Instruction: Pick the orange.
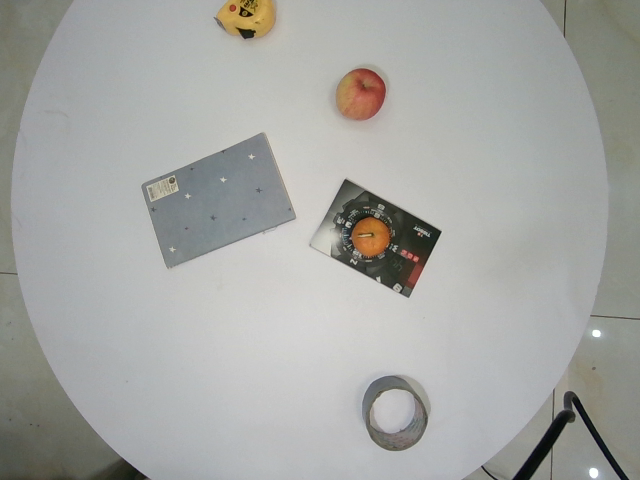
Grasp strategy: vertical